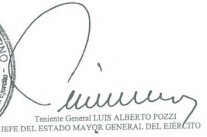
Signature of: luis alberto pozzi